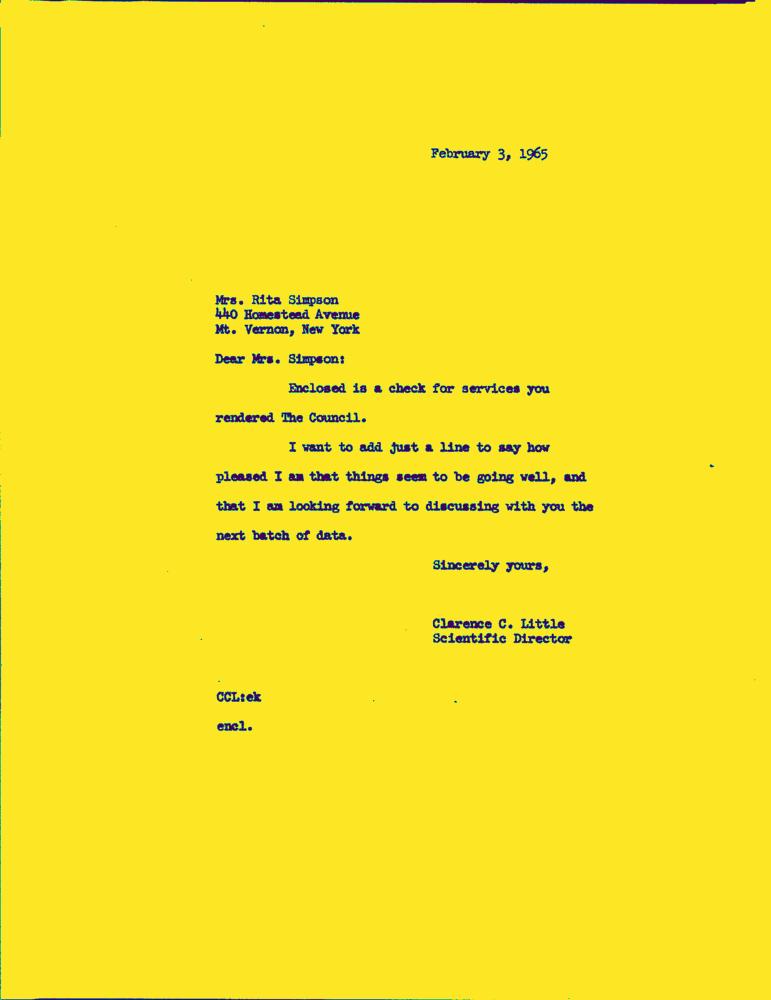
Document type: Letter-Doc